Question: What is the main concern?
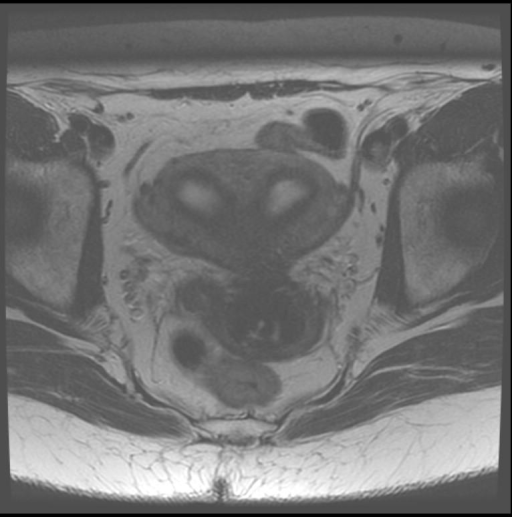
Answer: The findings suggest Bicornuate uterus with uterine tissue between horns. Replace this - DESCRIPTION OF THE IMAGE OR FINDINGS.. The patient might have a history of G1P0A1L0 with 6-7 episodes abnormal menstrual bleeding, FMH included Pt's mother took DES.